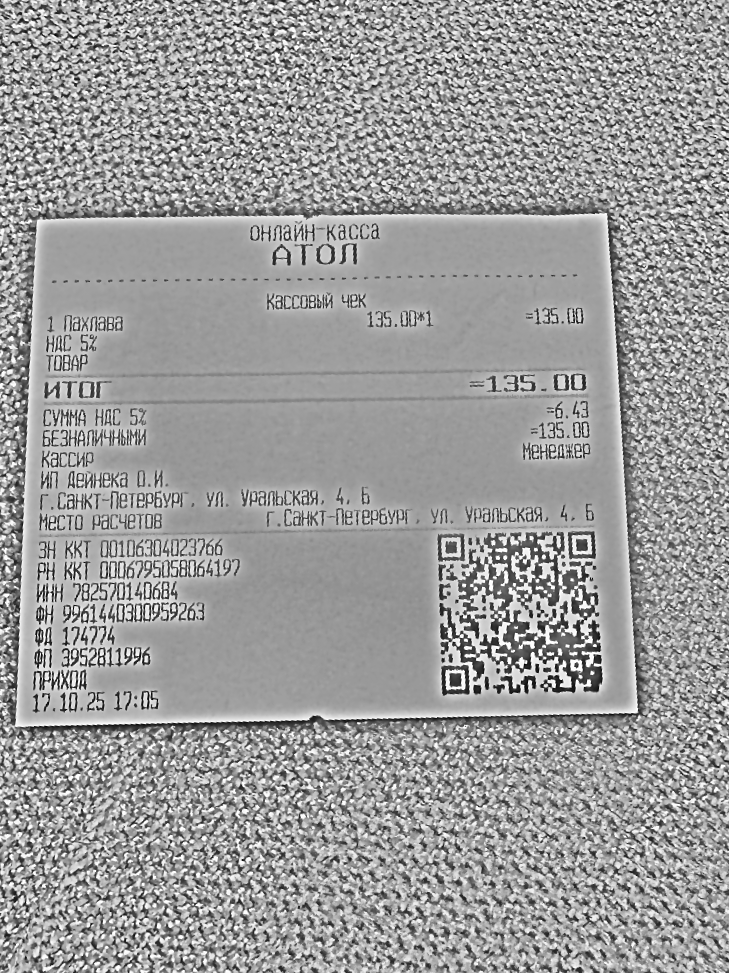
Продавец: ИП Дейнека О.И.
ИНН: 782570140684
Дата: 17.10.25 17:05
Товары: 1 Пахлава
Количество: 1
Цена: 135.00
Сумма: 135.00
Итого: 135.00